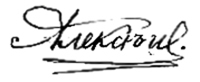
Signature of: alexei nikolaevich tsarevich of russia